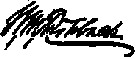
Signature of: william meade fishback